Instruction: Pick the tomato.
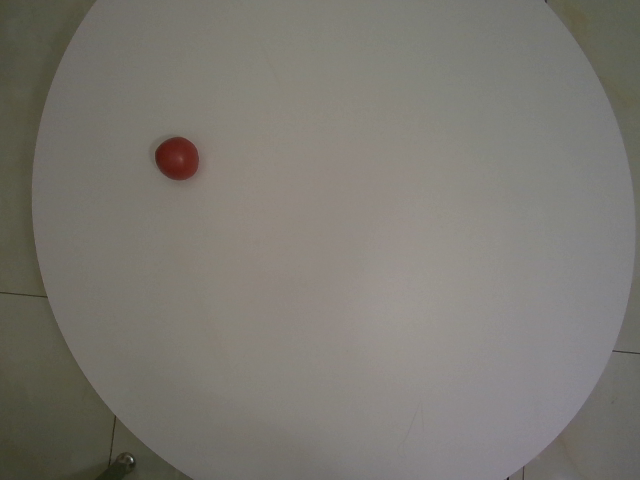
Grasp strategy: vertical